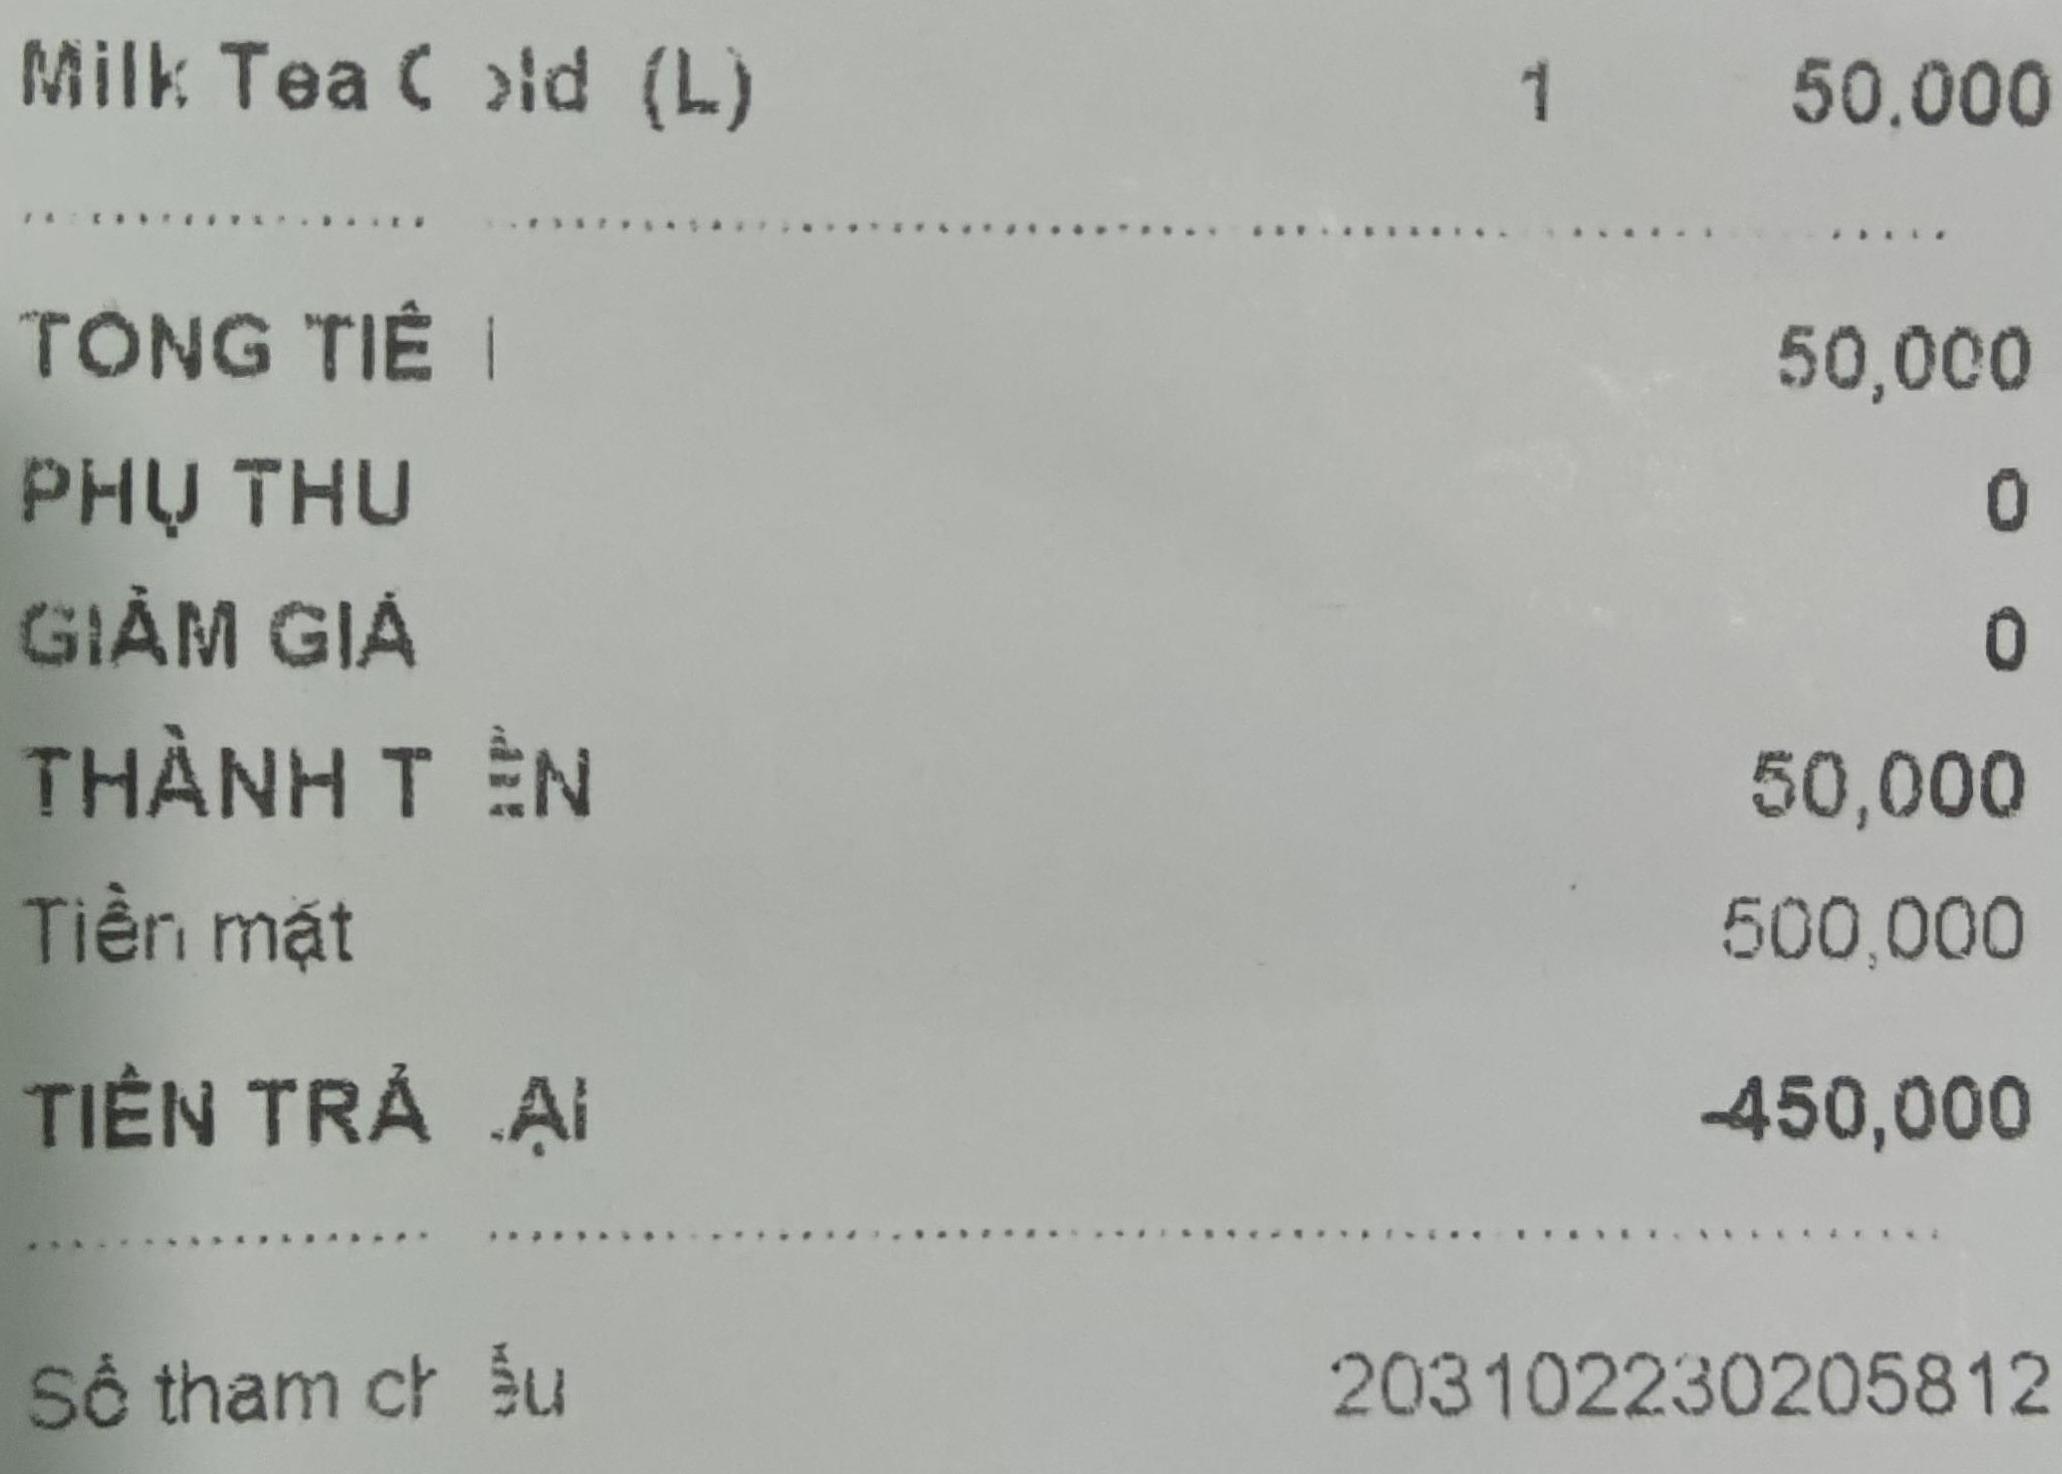
<table>
<tr>
<td>Milk Tea Cold(L)</td>
<td>1</td>
<td>55,000</td>
</tr>
</table>

TỔNG TIỀN 50,000
PHỤ THU 0
GIẢM GIÁ 0
THÀNH TIỀN 50,000
Tiền mặt 500,000
TIỀN TRẢ LẠI -450,000

Số tham chiếu 2031002230205812